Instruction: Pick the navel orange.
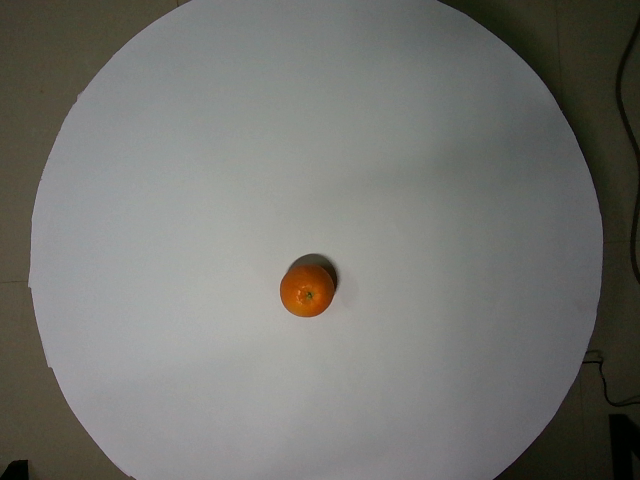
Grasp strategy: vertical